Question: Describe the condition in detail:
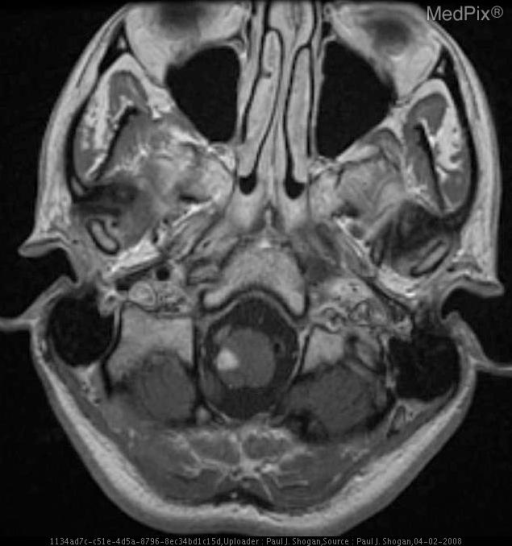
Answer: The disease is discussed as: Dissections may be spontaneous or traumatic; regardless of the etiology, the underlying pathology is the same: disruption of the intima with extravasation of blood into the vessel wall with subsequent extension of thrombus between the planes of the vessel wall (usually between the intima and media). The most common type is the subintimal dissection, although subadventitial dissections (clot extension in the plane between the media and adventitia) also occur.

Two theories exist with regard to the etiology of dissections, each of which invokes intimal injury as a final common pathway:
1). An intimal tear occurs, allowing clot propagation within the vessel wall.
2). A primary intramural hematoma develops and eventually ruptures through the intimal lining into the vessel lumen.

Traumatic dissections result from three basic mechanisms of injury:

1). Penetrating injuries, which include gunshot wounds, knife wounds, intra-oral trauma (pencils, sticks). With regard to characterizing the location of penetrating injuries, the neck is divided into three anatomic zones:
*Zone 1: below the level of the cricoid cartilage.
*Zone 2: between the level of the cricoid and the level of the mandibular angle.
*Zone 3: superior to the level of the mandibular angle.

2). Nonpenetrating injury due to spine fracture-subluxation injuries.

3). Blunt injury to the carotid arteries.

Vertebral artery dissections account for approximately 20% of cases of cervical vascular injuries and most commonly occur between the skull base and the upper cervical spine. Less commonly, the injury occurs between the vessel’s origin from the subclavian artery and the C6 foramen transversarium. Mid-cervical vertebral artery injuries occur in approximately 5% of patient with fractures involving the foramina transversaria.

Internal carotid artery dissections are the most common of all craniocervical dissections, frequently (70% of cases) involve both the cervical and petrous segments of the ICA, and usually spare the carotid bulb. Dissections involving the intracranial internal carotid artery segments, while rare, do occur.

The radiographic appearance of the contrast-opacified vertebral artery on the lateral view is as follows: the vertebral artery takes a nearly vertical course as it traverses the C6 through C3 foramina transversaria. Immediately after passing through the vertebral canal of C2, the vessel forms an inverted L and turns laterally within C2. It then exits C2 and turns cephalad to pass through the vertebral canal of C1. On exiting the transverse foramen of the atlas, it then courses sharply posteriorly along the posterior ring of C1, completing the appearance of a half square. Finally, it turns anterosuperiorly (a hairpin turn) to pierce the dura as it passes through the foramen magnum.